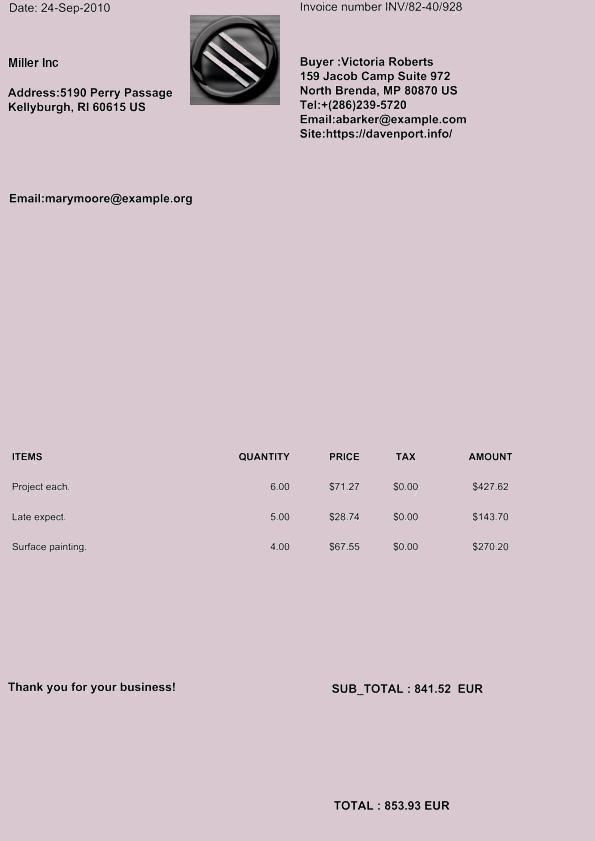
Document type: Invoice